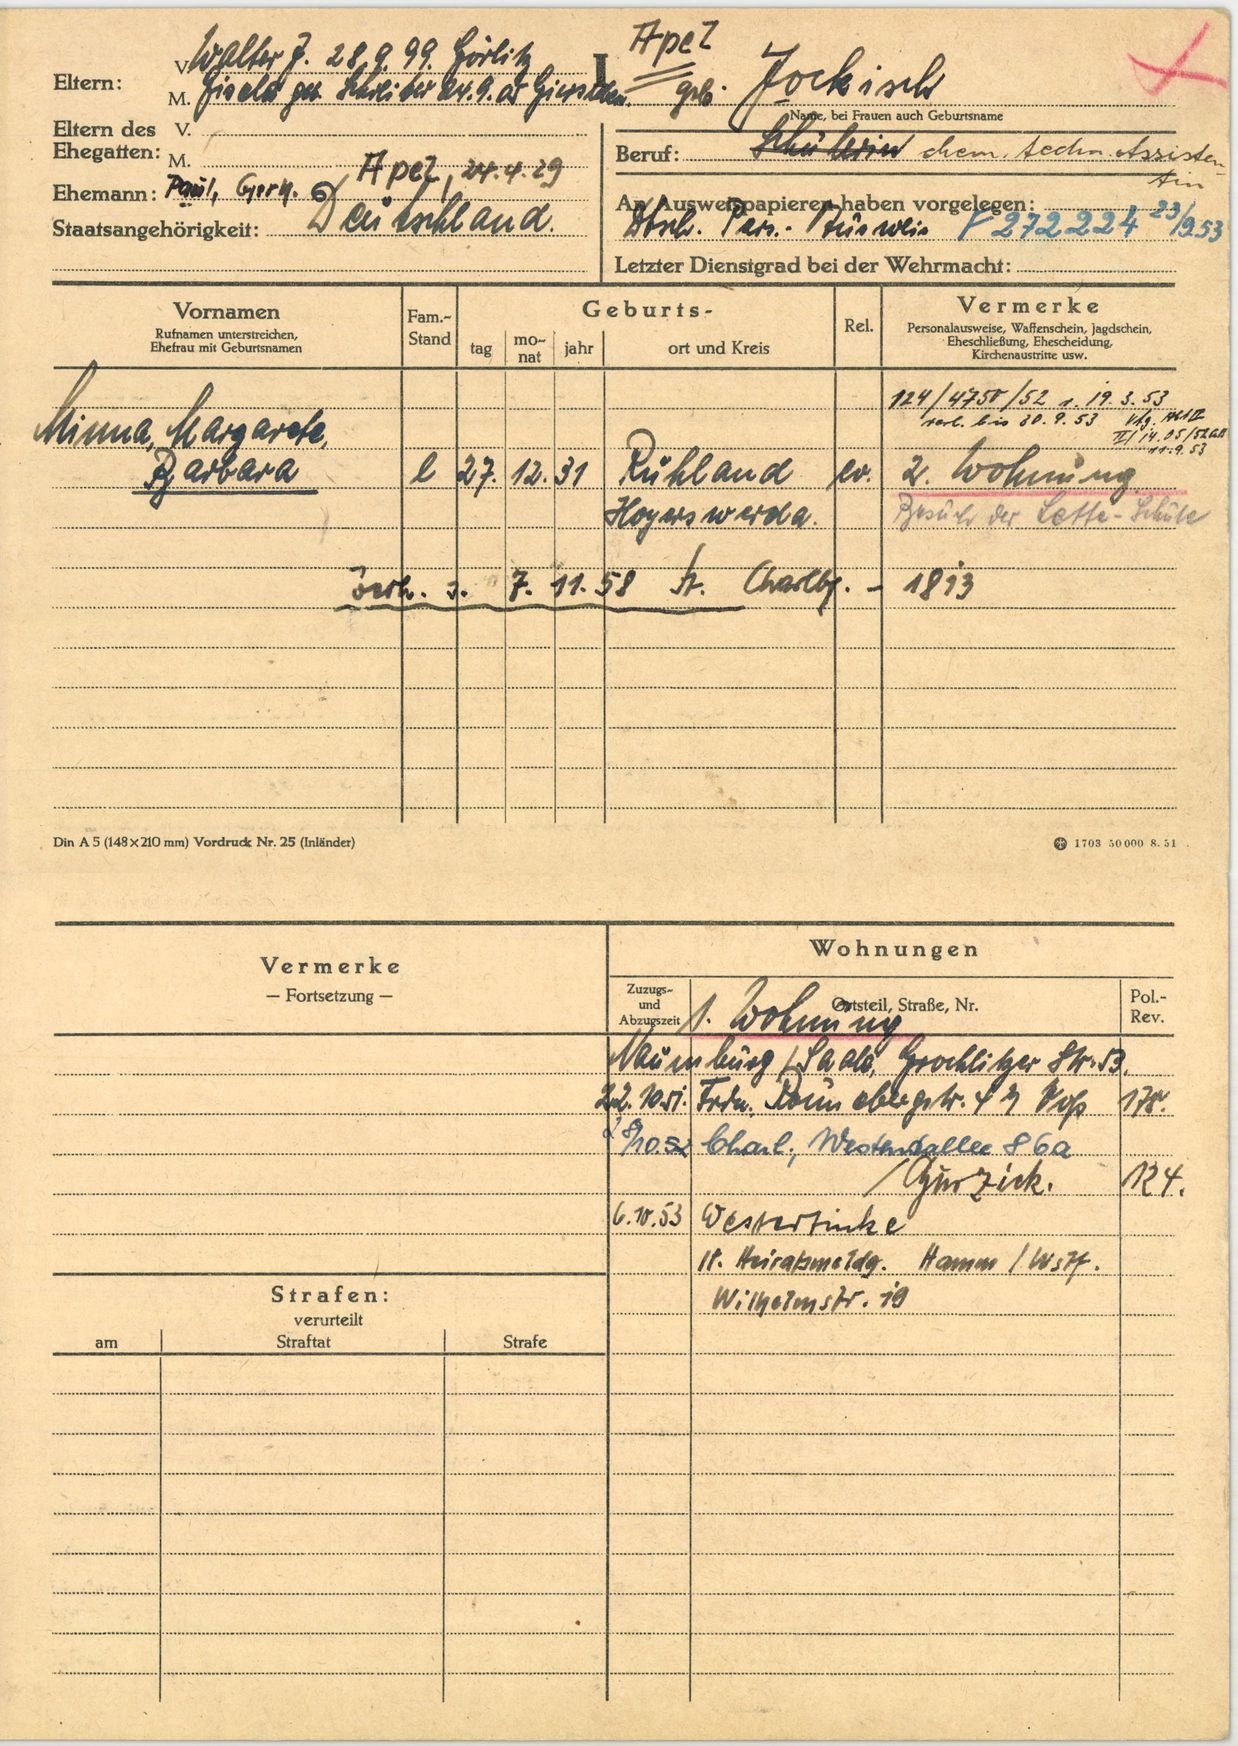
Apel
geb. Jockisch